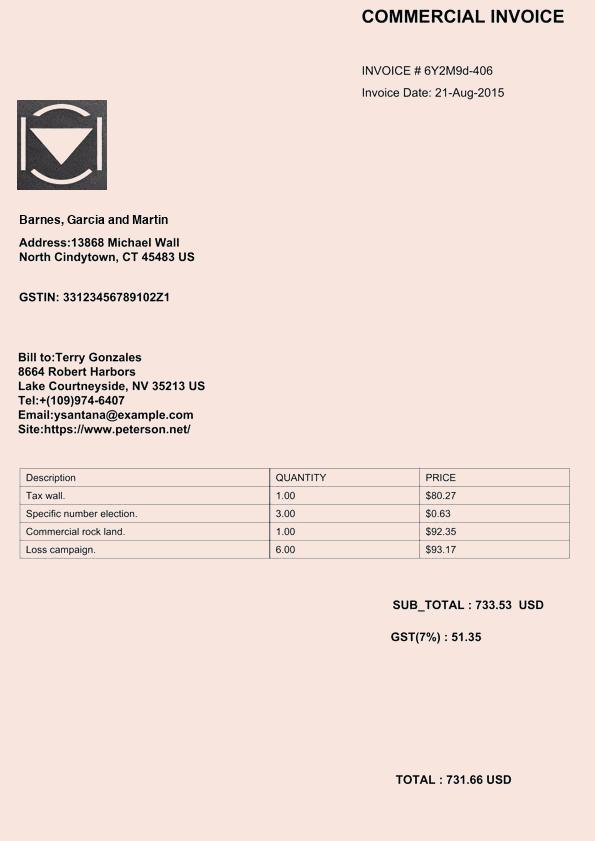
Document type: Invoice